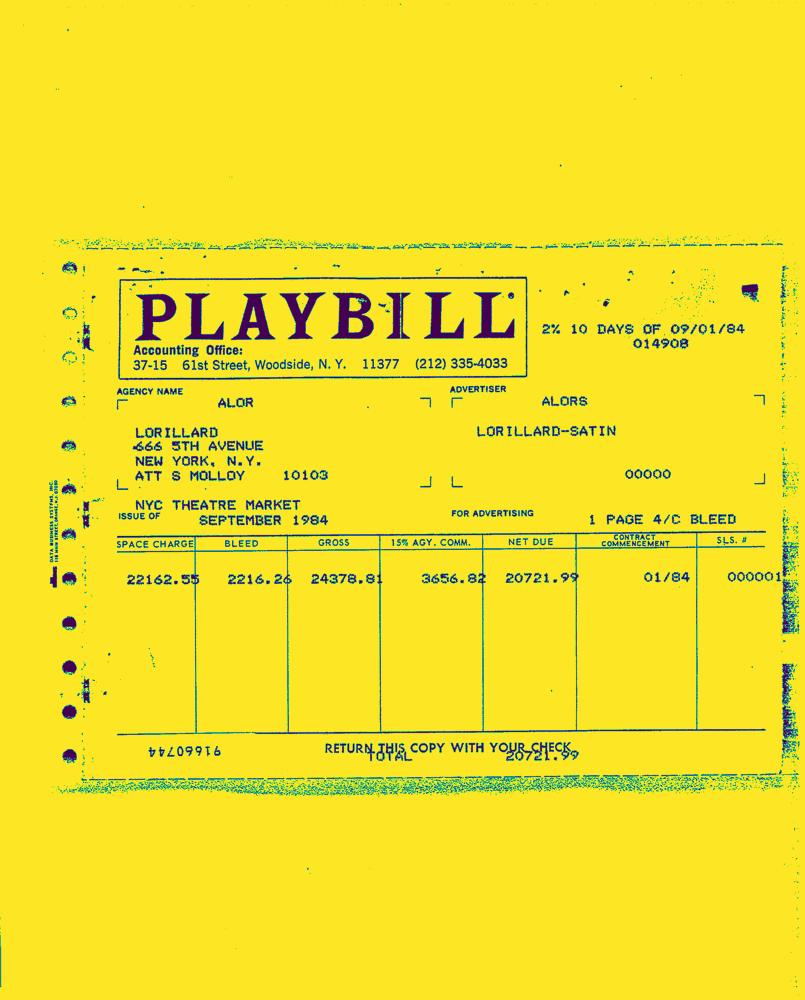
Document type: Invoice-Doc